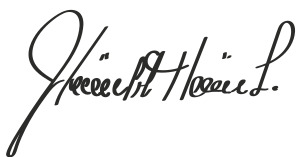
Signature of: humberto henao